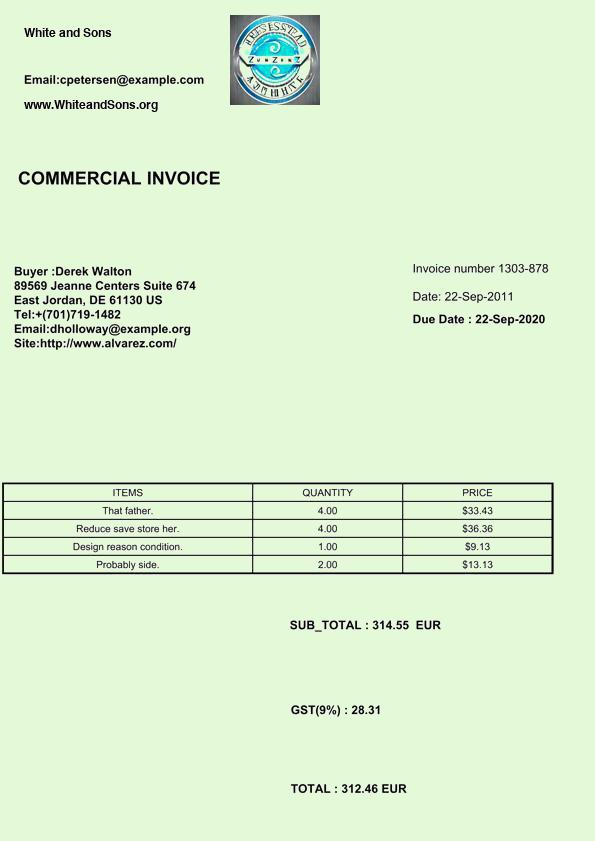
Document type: Invoice